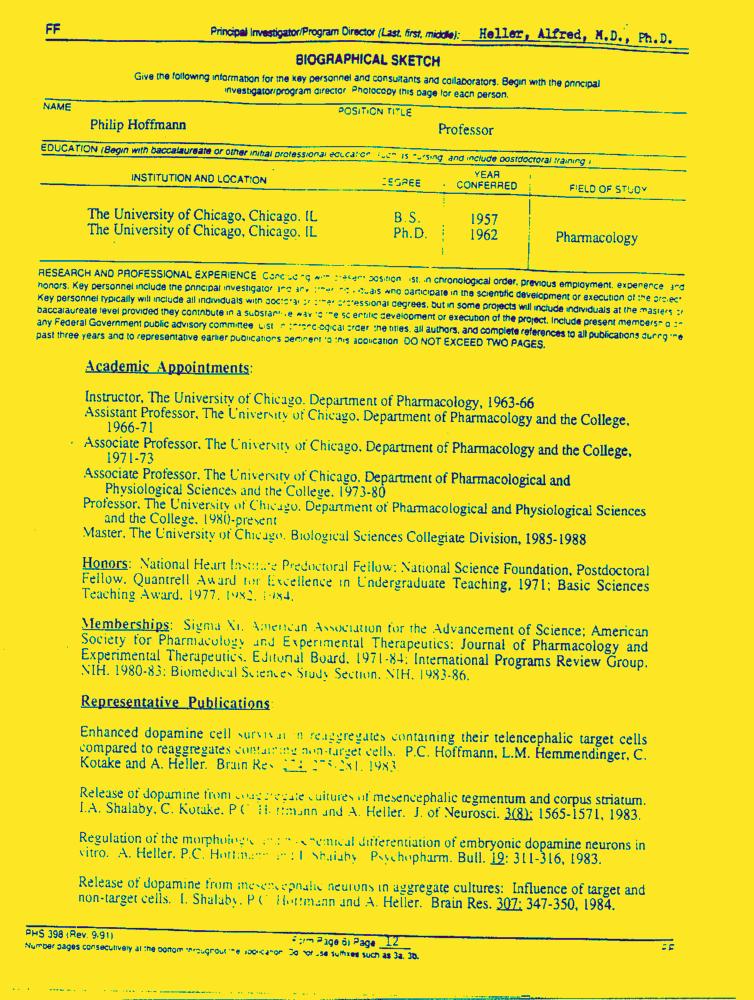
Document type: Resume-Doc